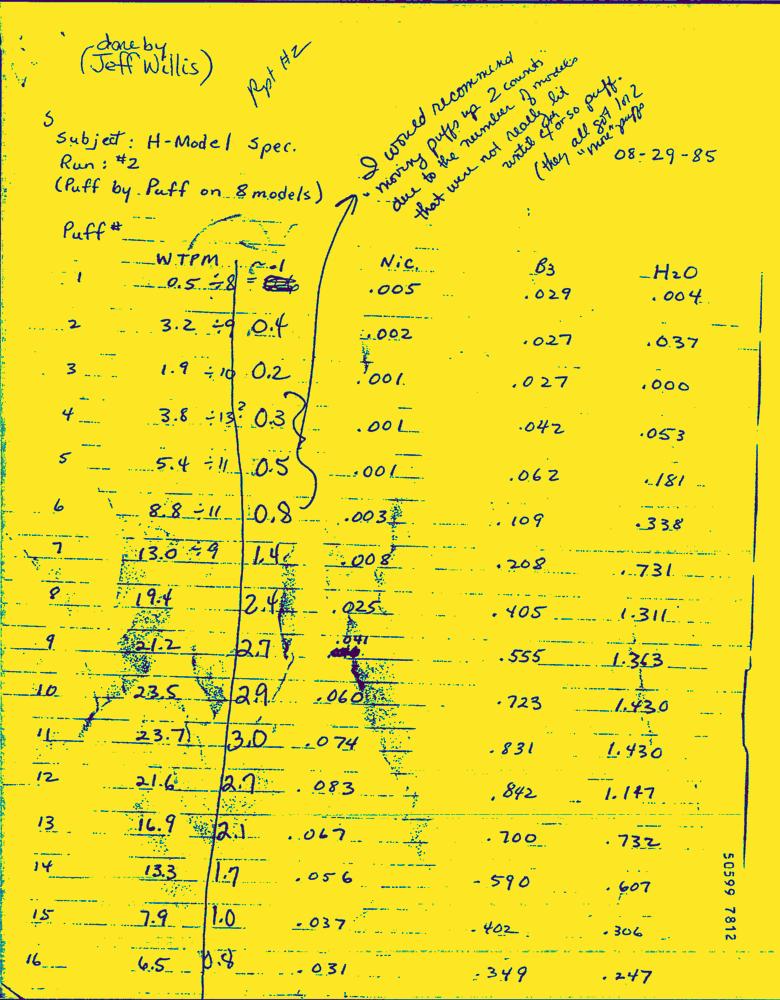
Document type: Hand-Written